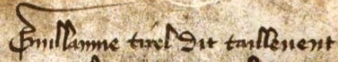
Signature of: guillaume tirel